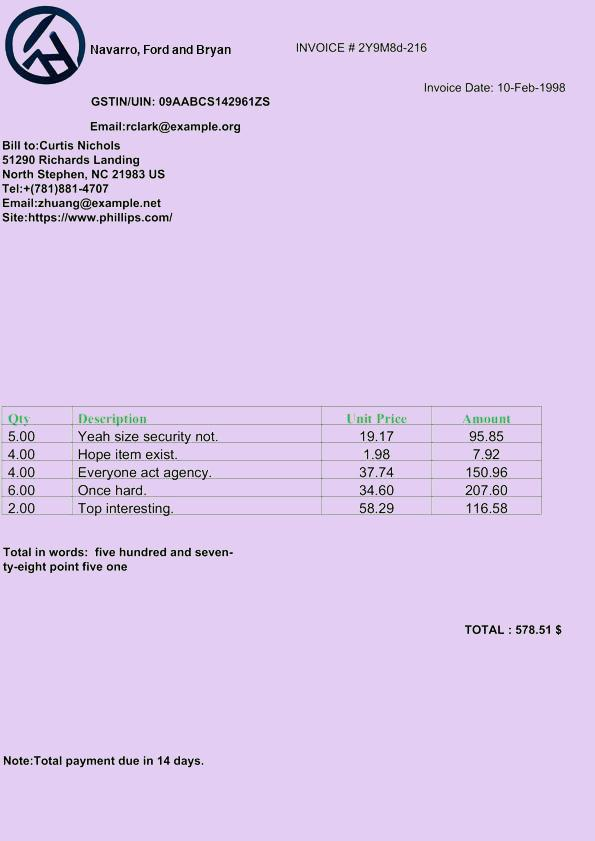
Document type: Invoice